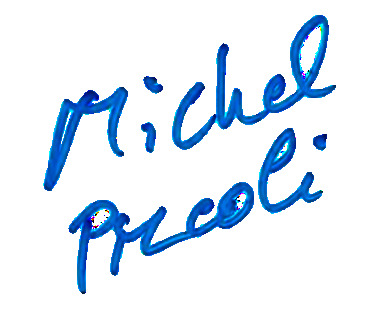
Signature of: michel piccoli